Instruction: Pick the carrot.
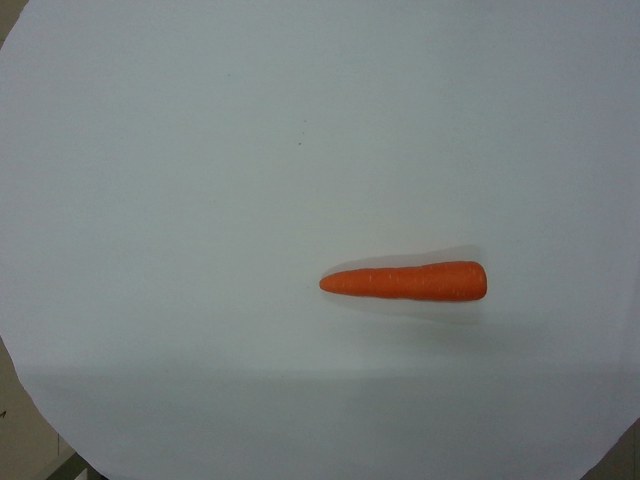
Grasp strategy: vertical